Question: What might the diagnosis be?
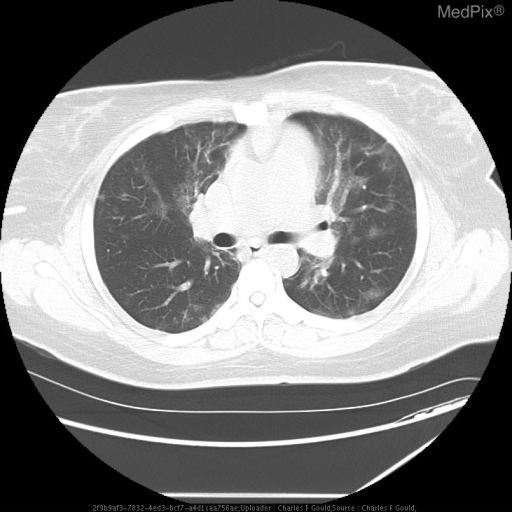
Answer: The possible diagnosis includes Non-Cardiogenic Edema
Cytomegalovirus Pneumonitis
Diffuse Pulmonary Hemorrhage Syndromes
Hypersensitivity Pneumonitis
Pulmonary Alveolar Proteinosis.